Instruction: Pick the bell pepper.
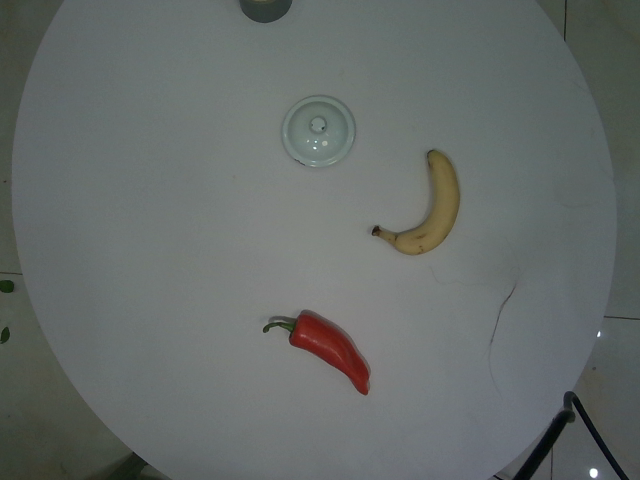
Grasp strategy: vertical